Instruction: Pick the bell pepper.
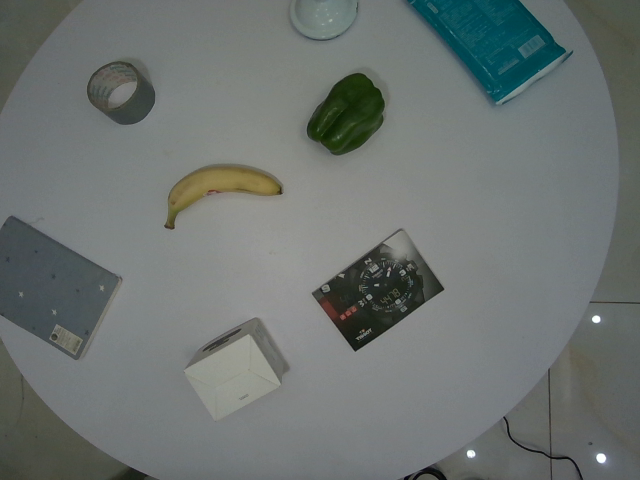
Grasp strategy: vertical